Question: What is the filing due date as per the document?
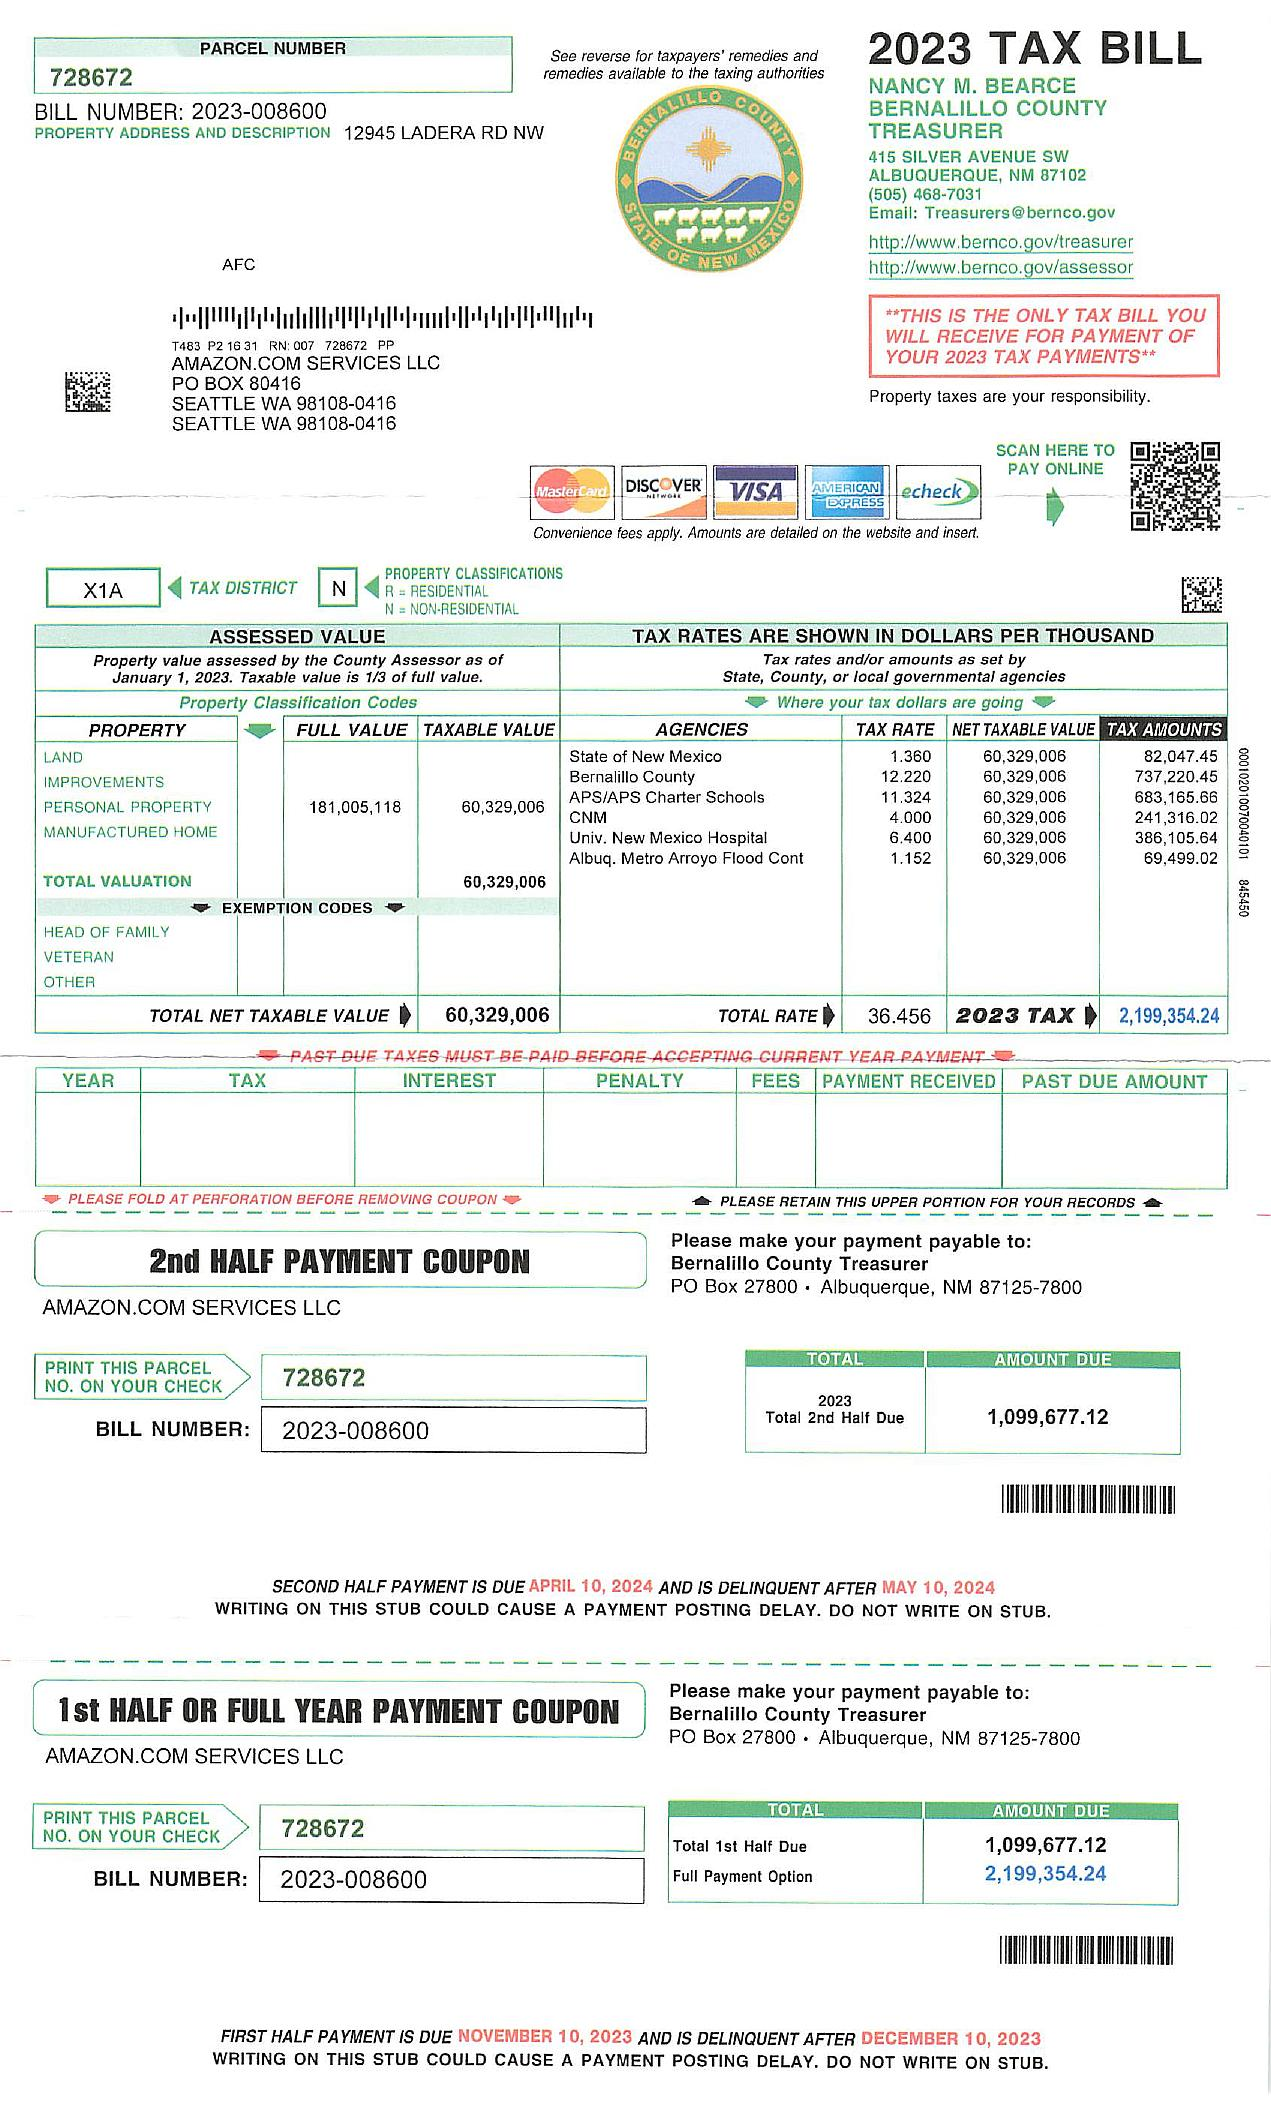
Answer: "10-Apr-24"